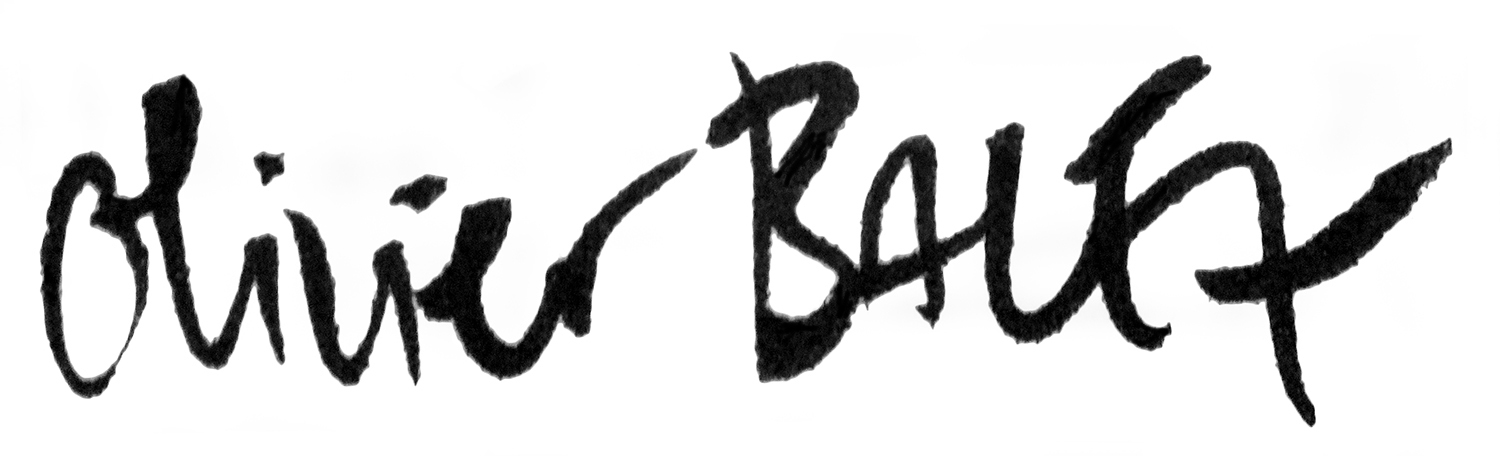
Signature of: olivier balez